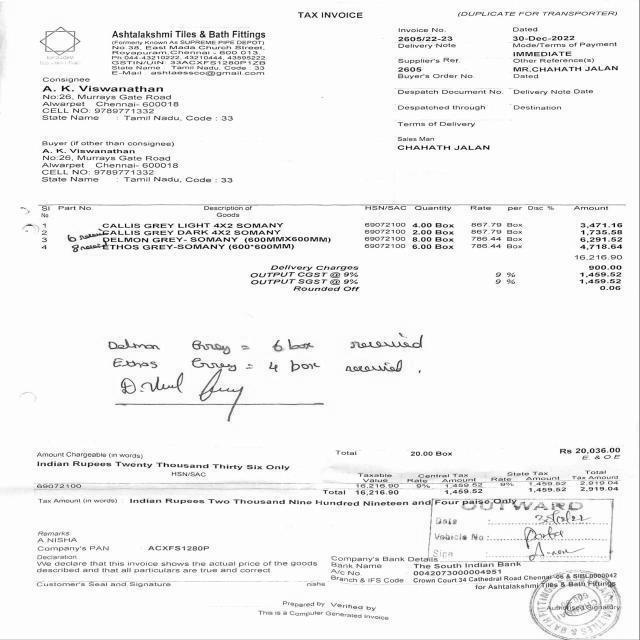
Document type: Invoice